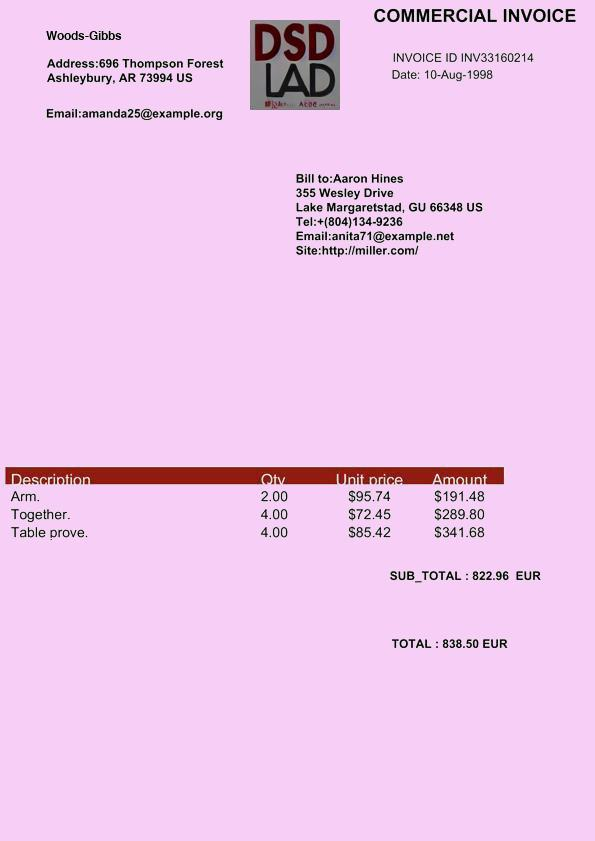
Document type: Invoice